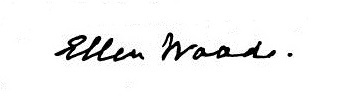
Signature of: ellen wood